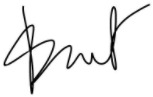
Signature of: kshama sawant